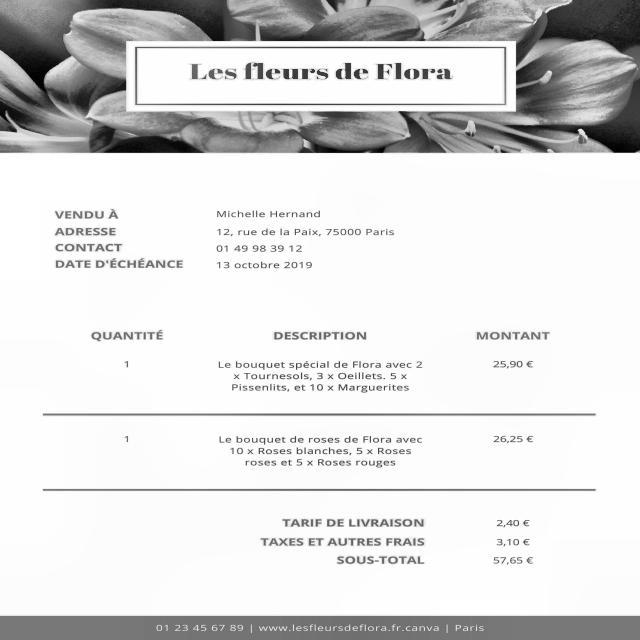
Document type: Invoice